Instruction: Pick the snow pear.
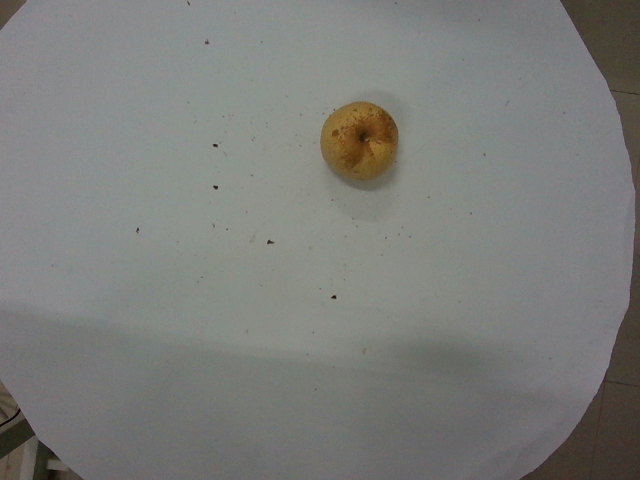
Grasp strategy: vertical